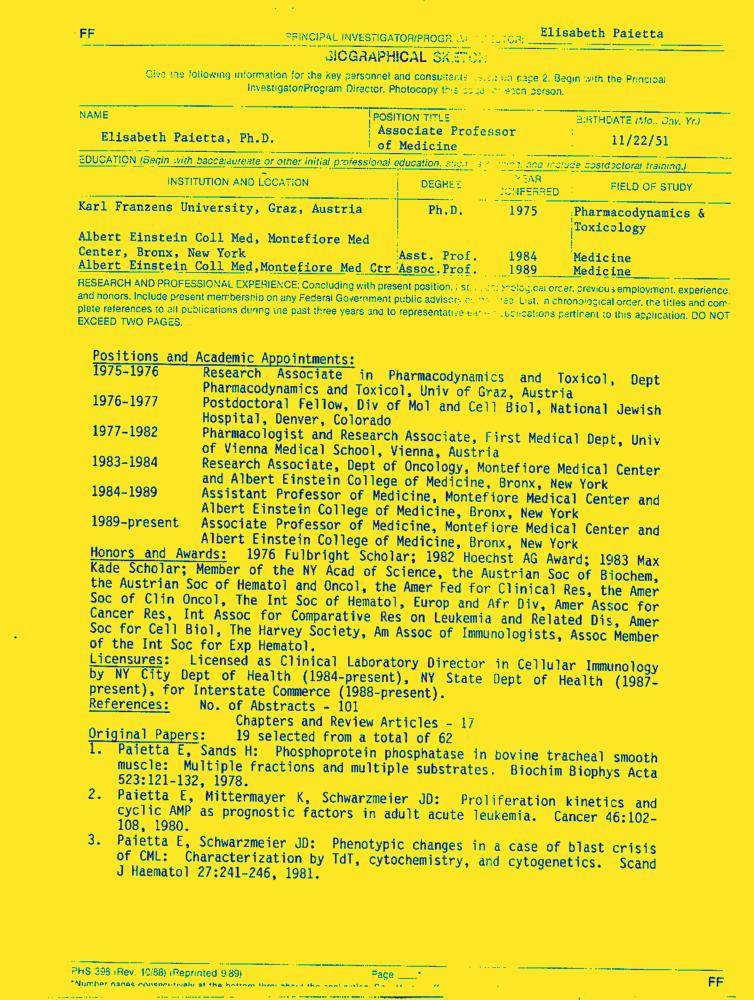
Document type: Resume-Doc